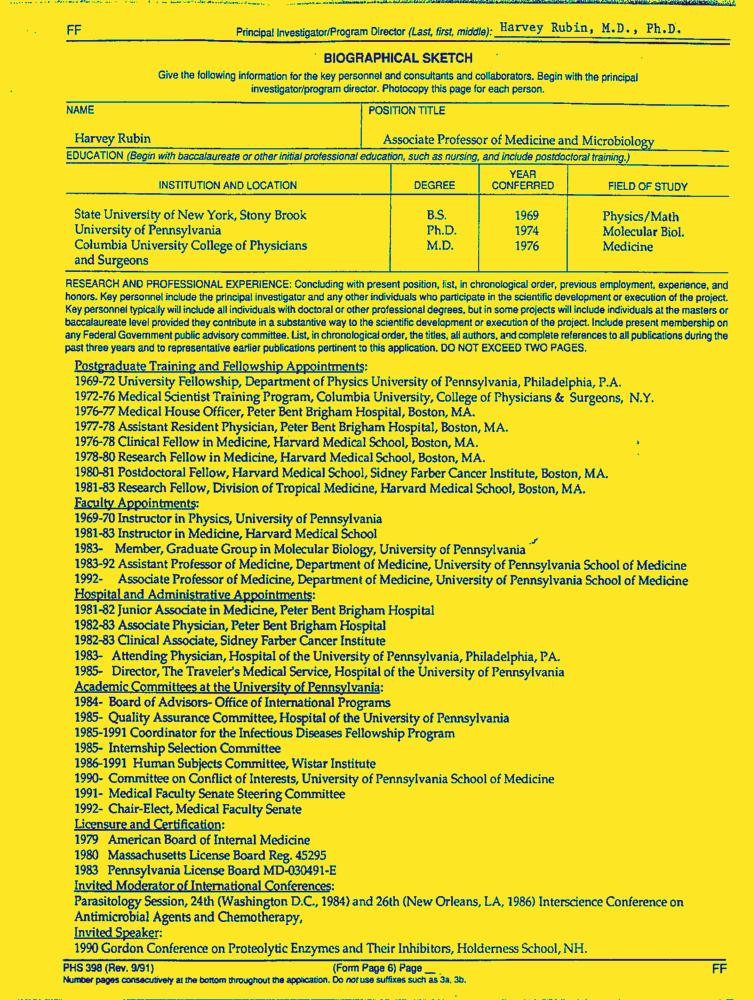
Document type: Resume-Doc